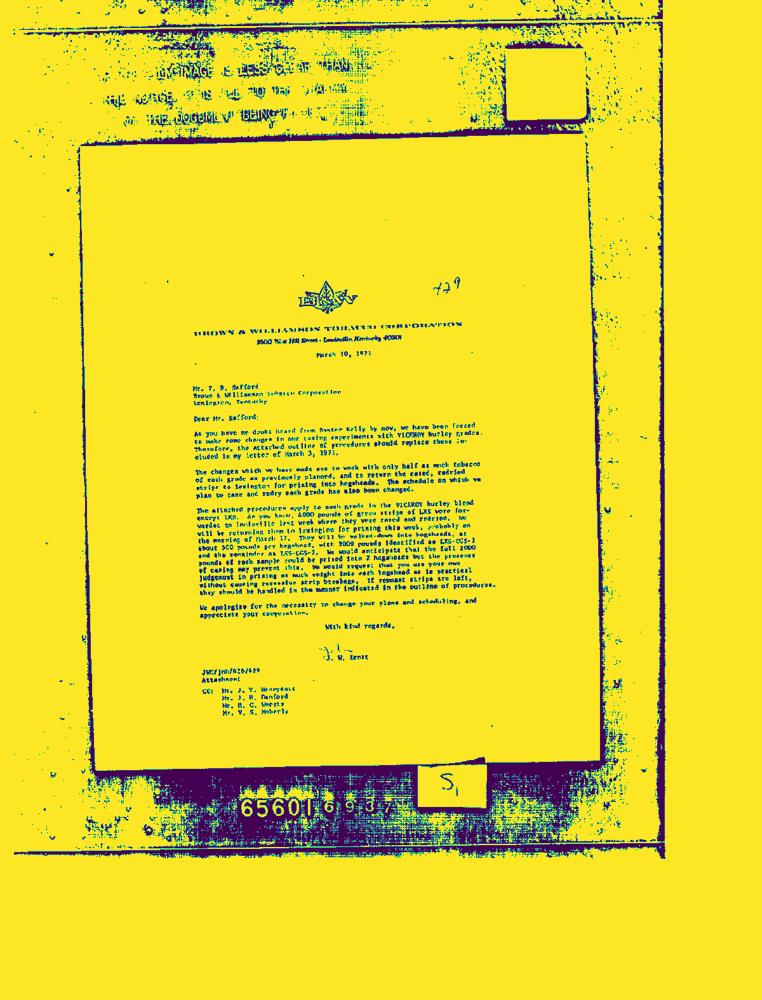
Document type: Letter-Doc